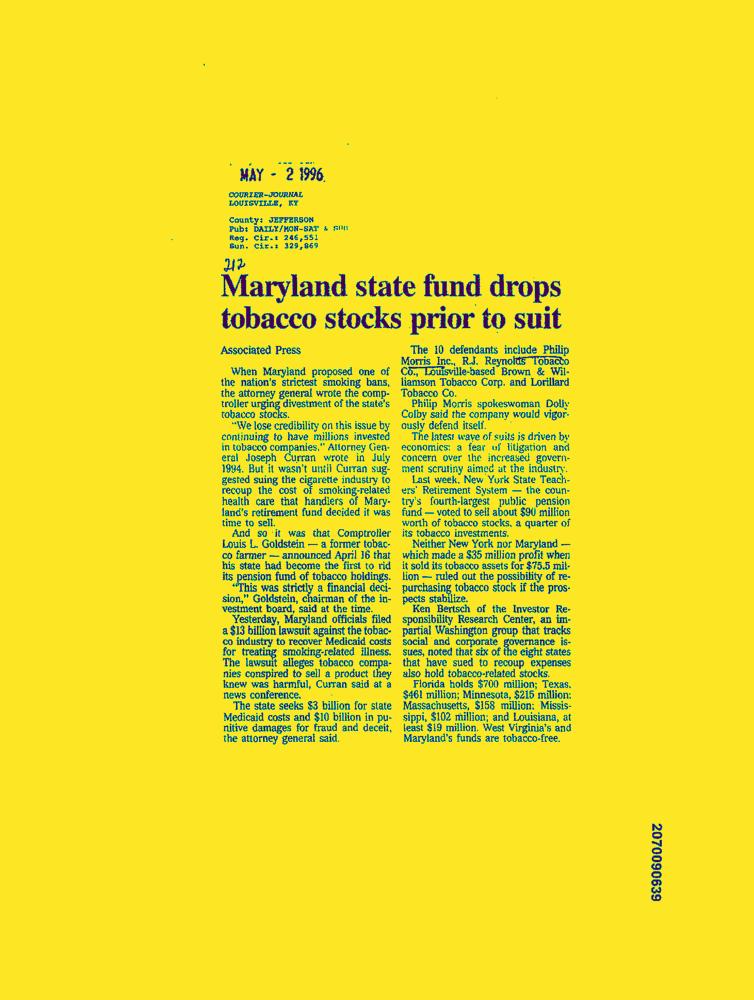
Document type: News-Article